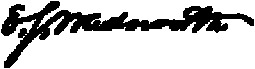
Signature of: e s wadsworth